Question: What is the name of the tenant mentioned in the document?
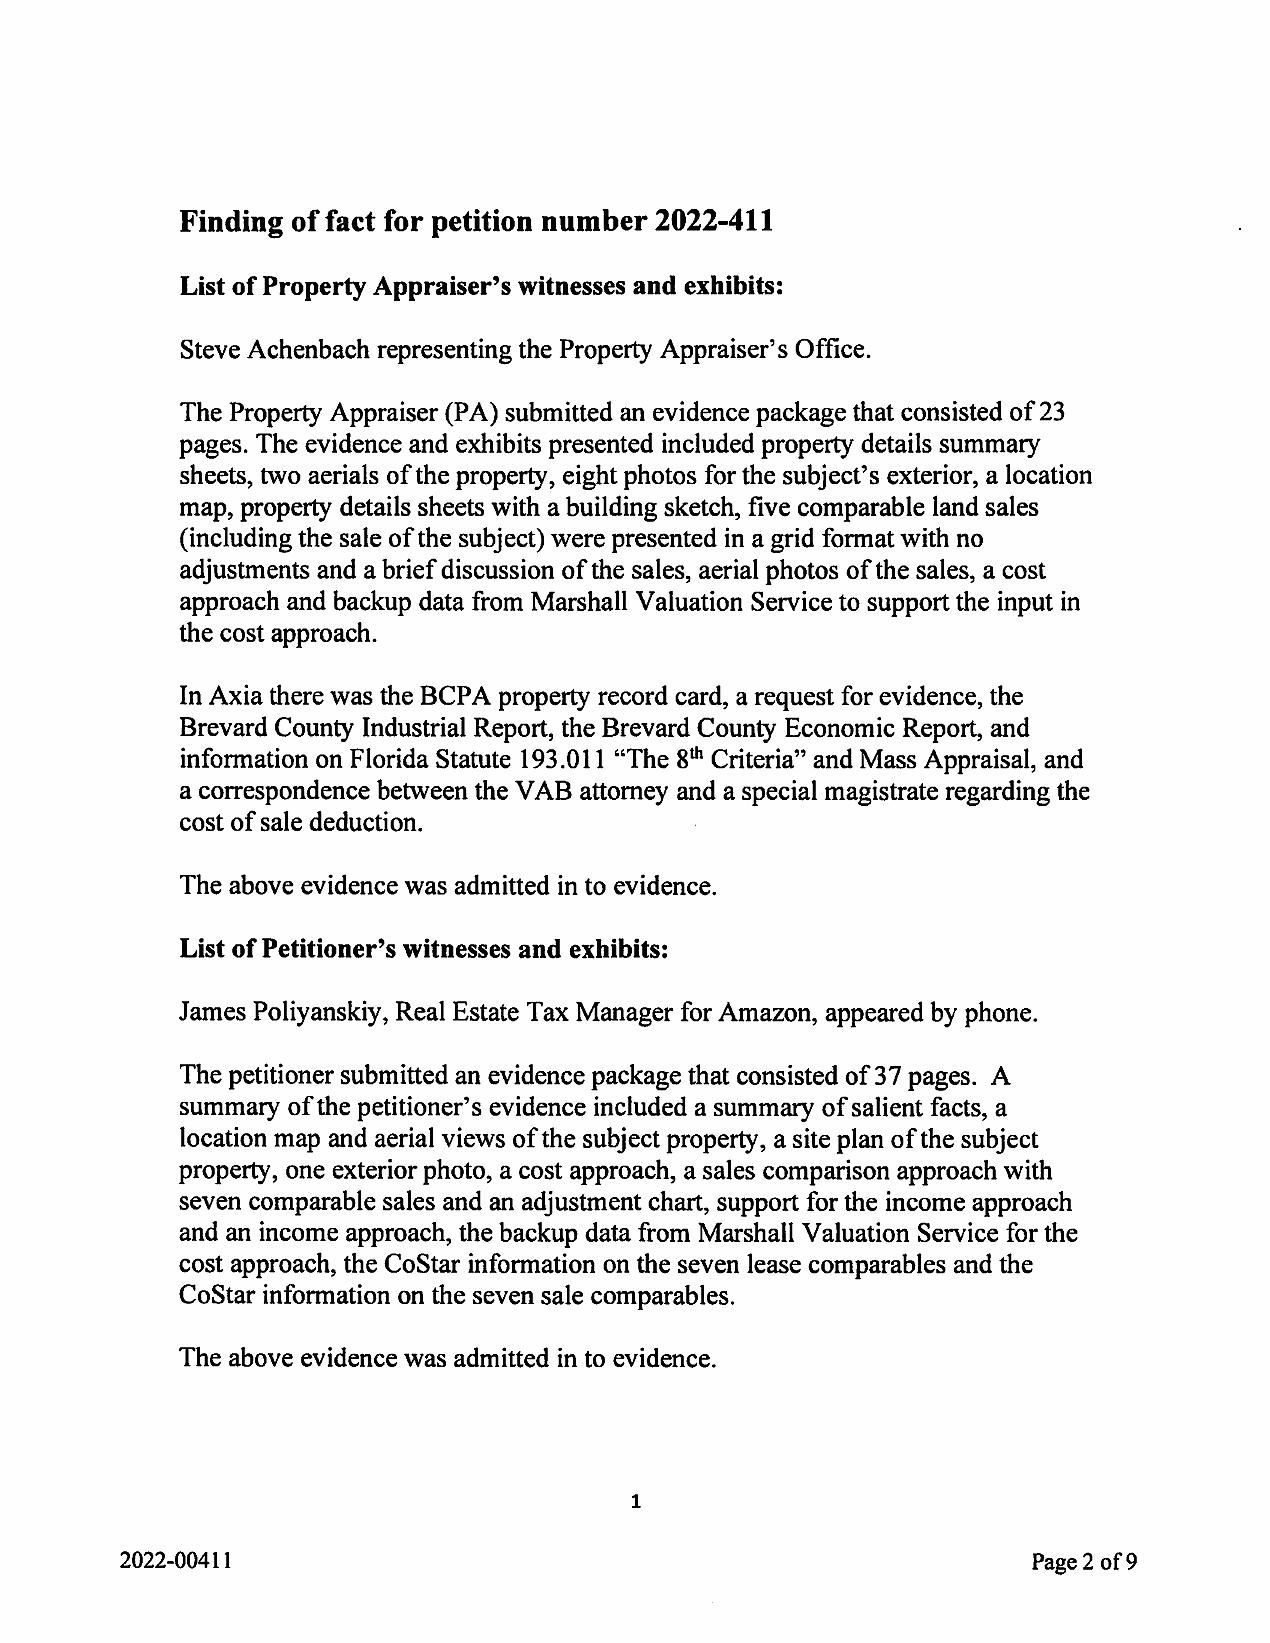
Answer: "Amazon"